Question: What could the diagnosis suggest?
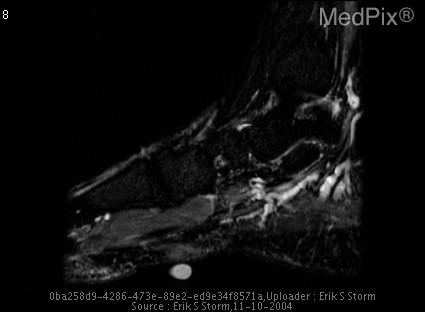
Answer: The possible diagnosis includes Plantar Fibromatosis
Nodular (Pesudosarcomatous)Fasciitis
Aggressive Fibromatosis.